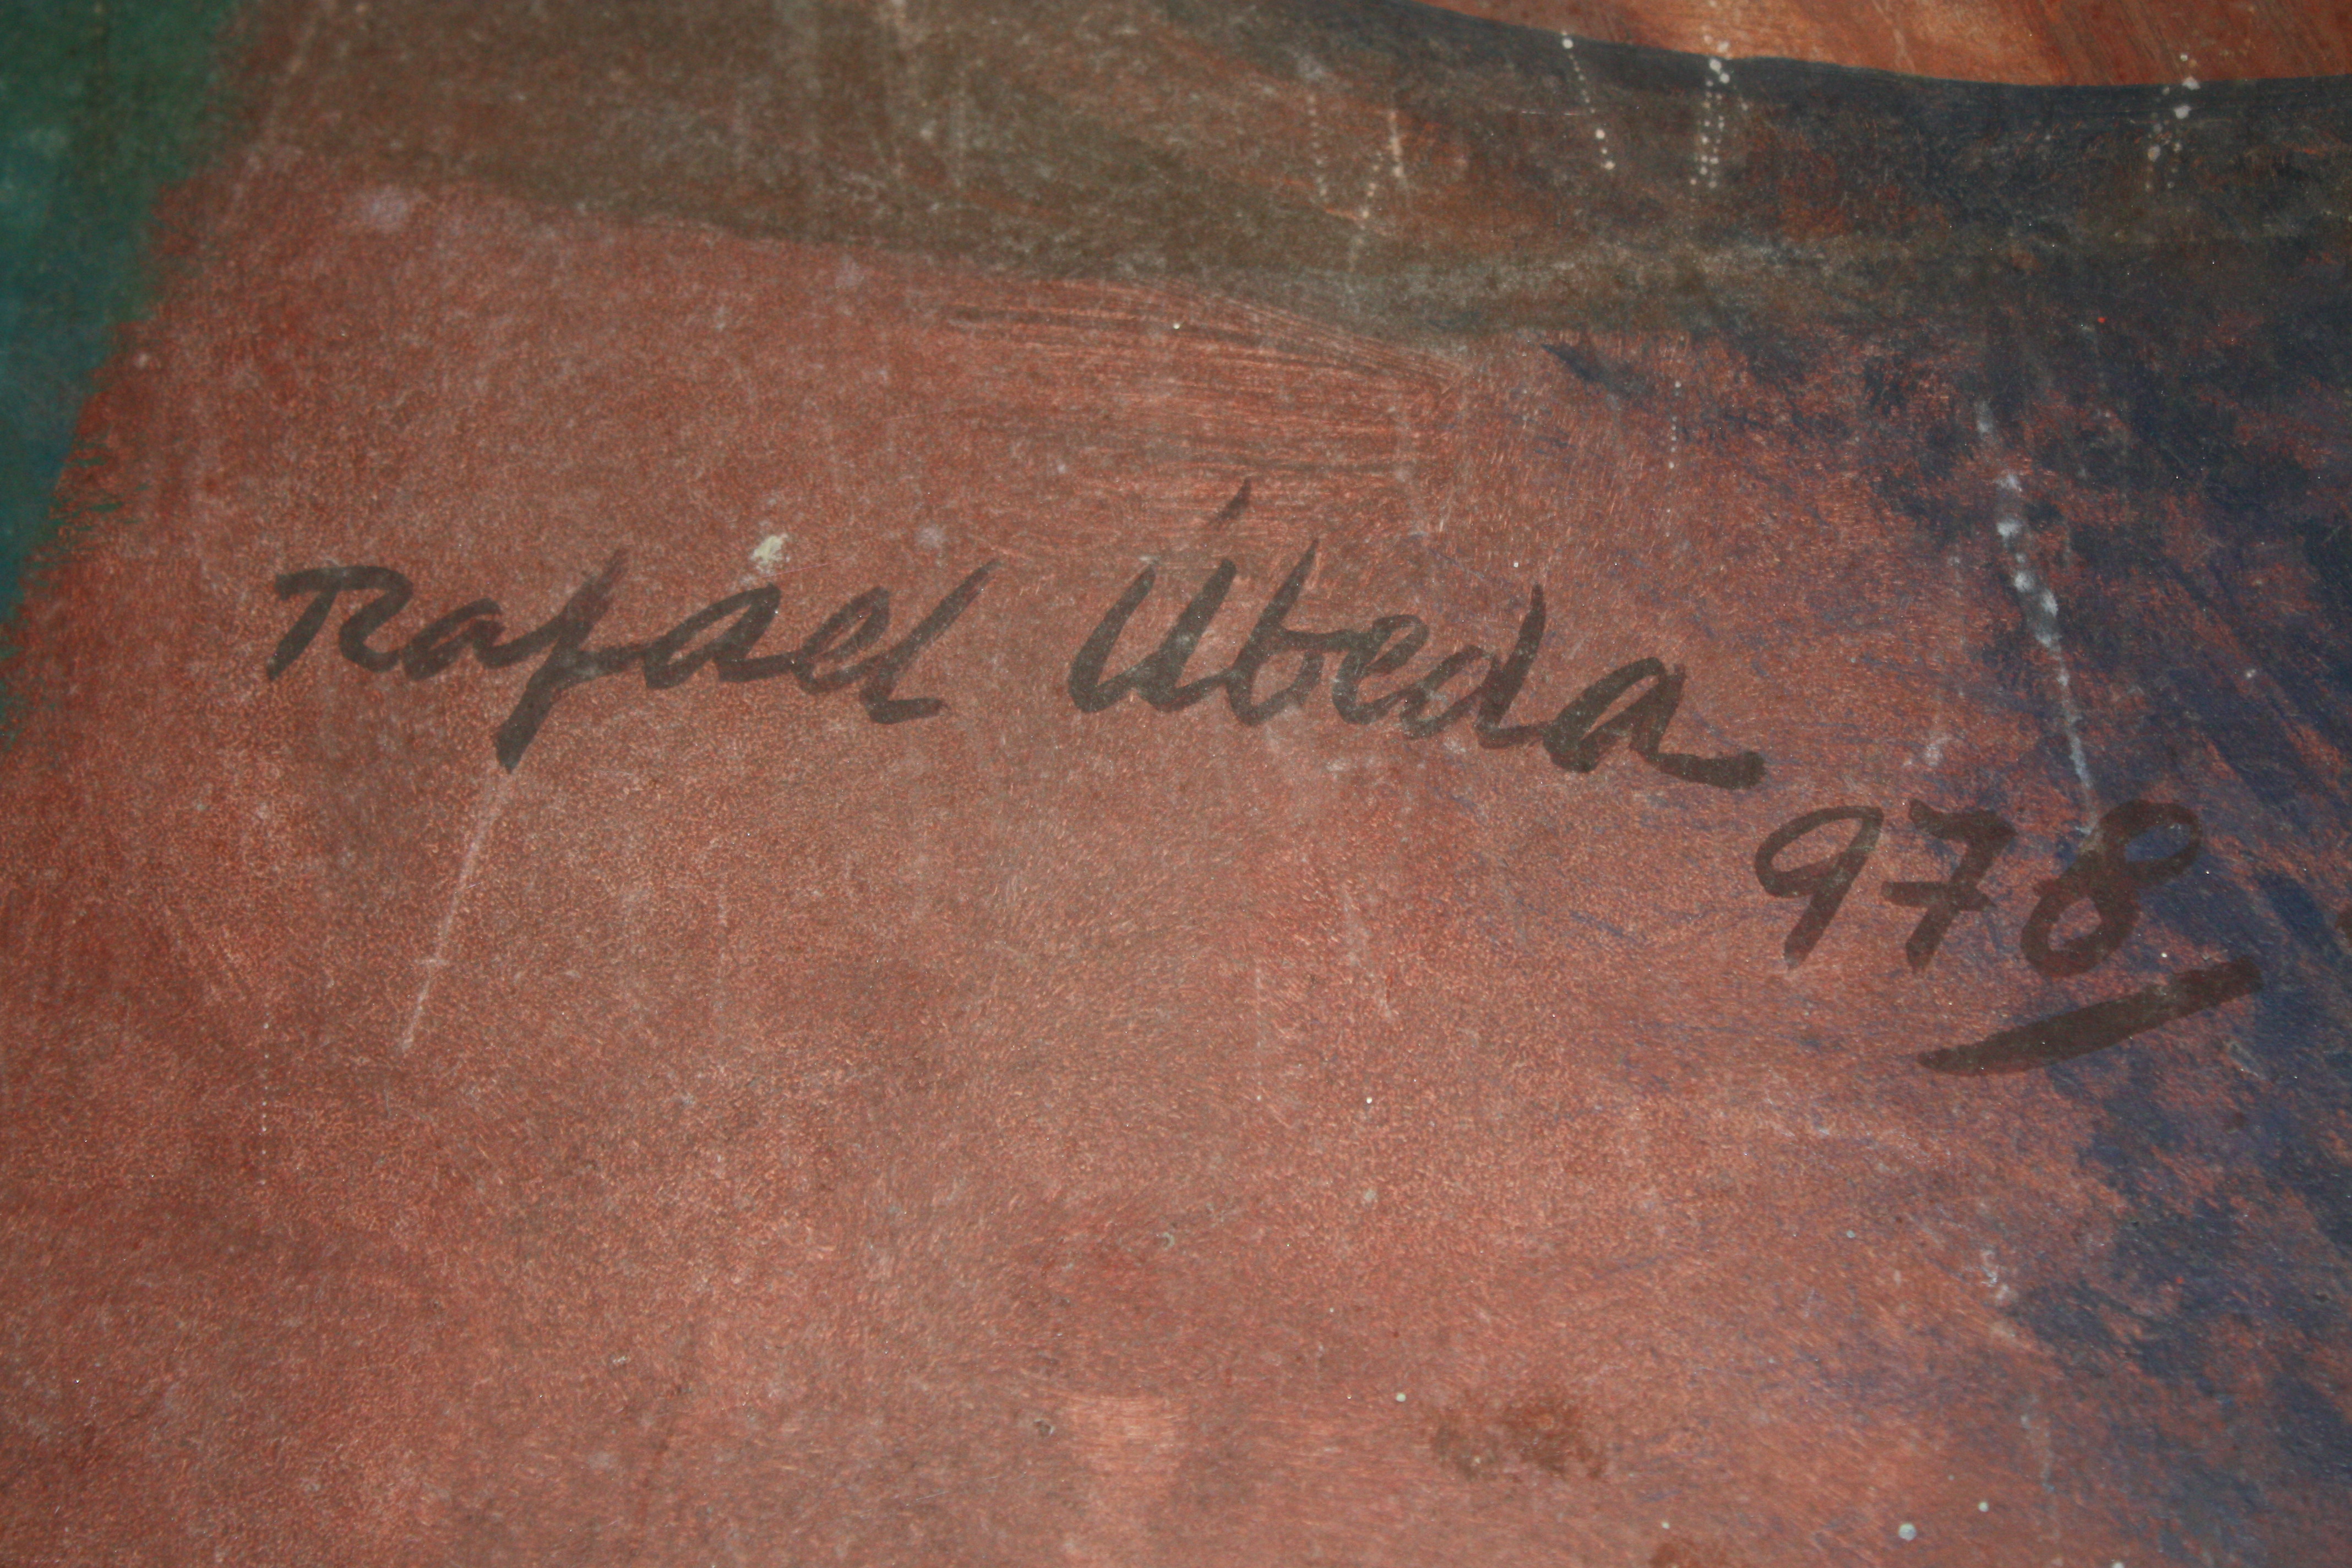
Signature of: rafael úbeda piñeiro